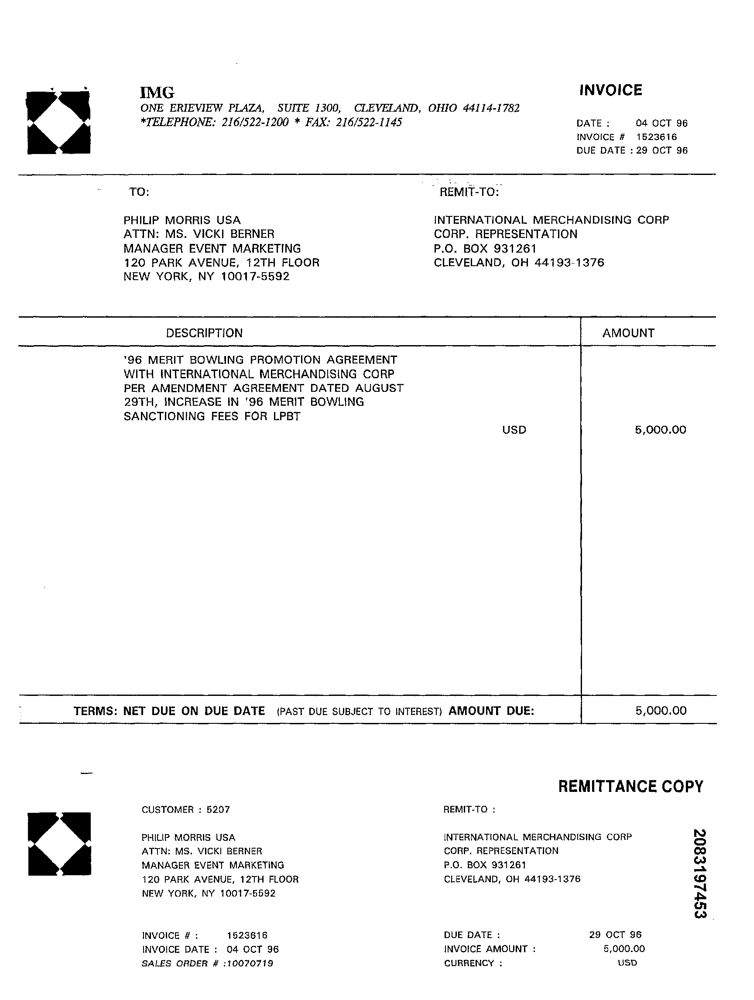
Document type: Invoice